Question: What is the appraised value of the property as recorded in the document?
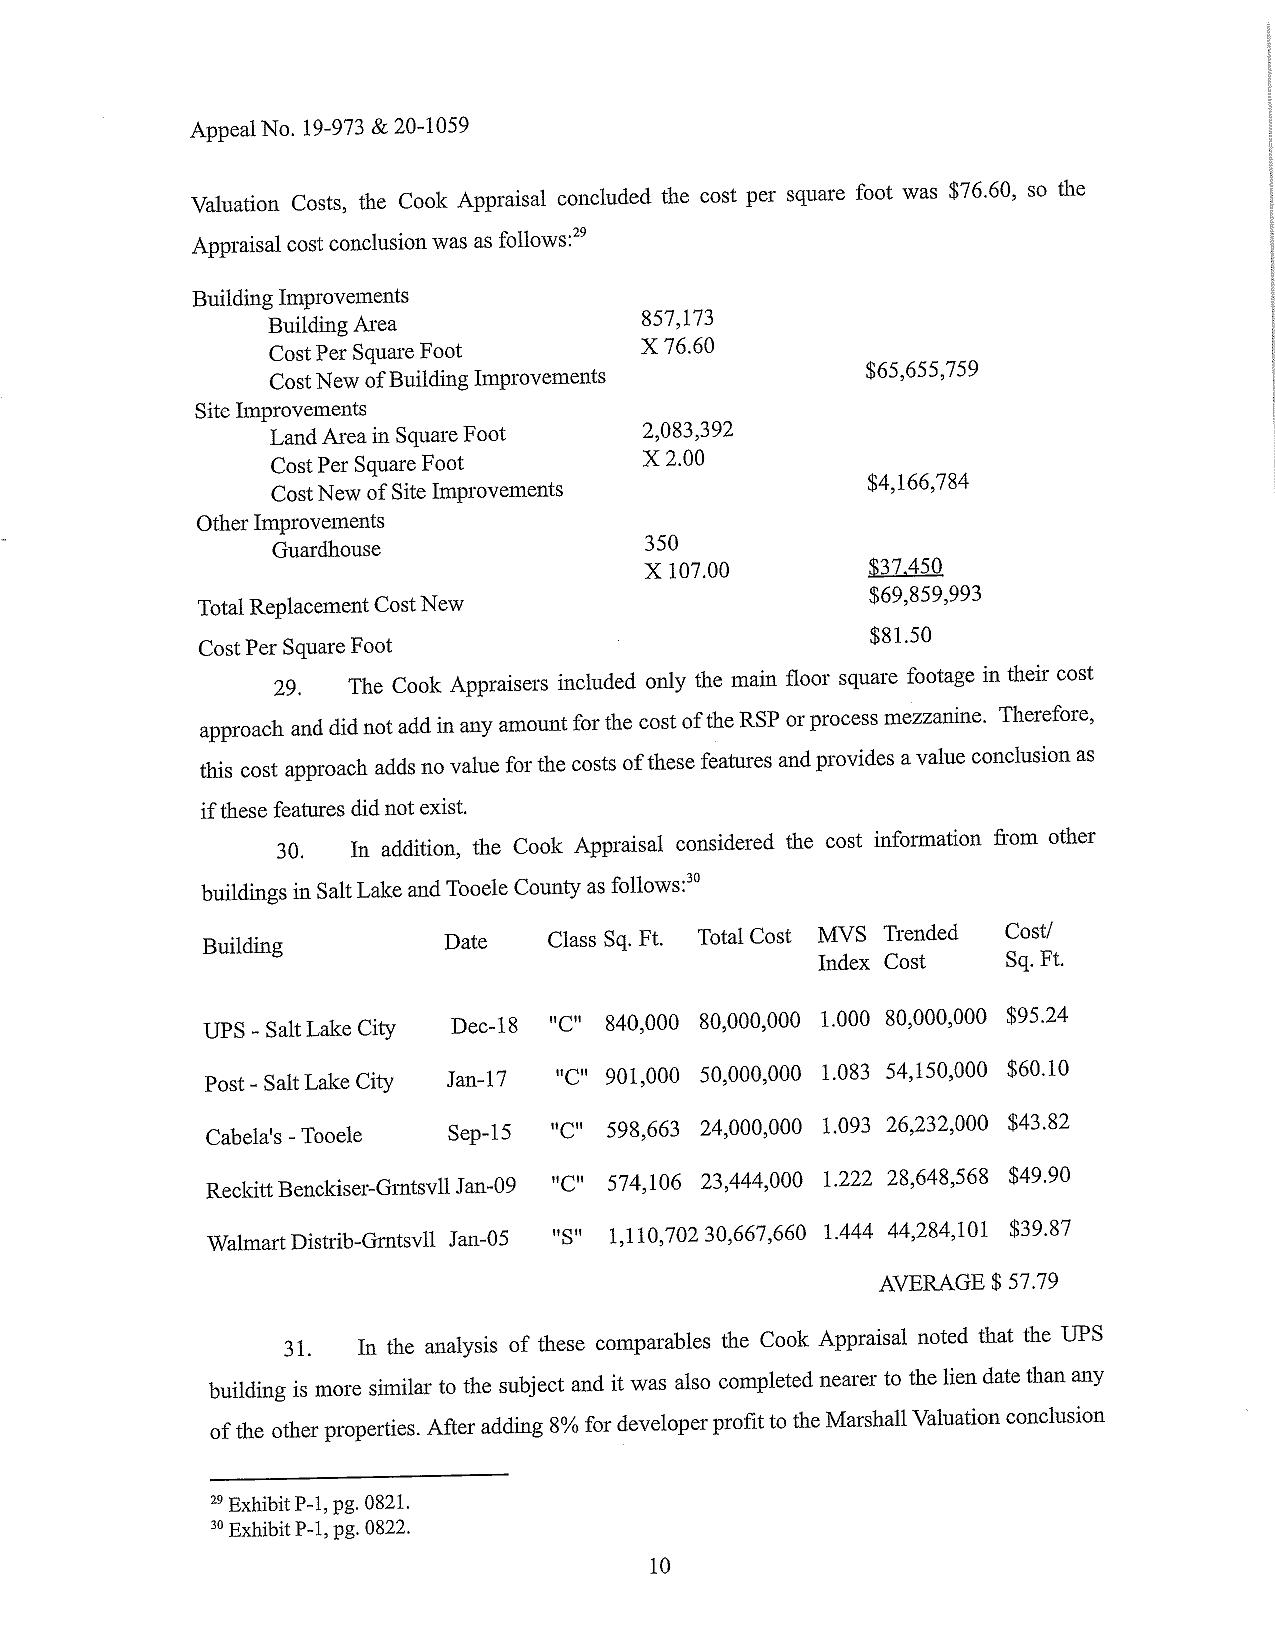
Answer: "$69,859,993 (Total Replacement Cost New)"